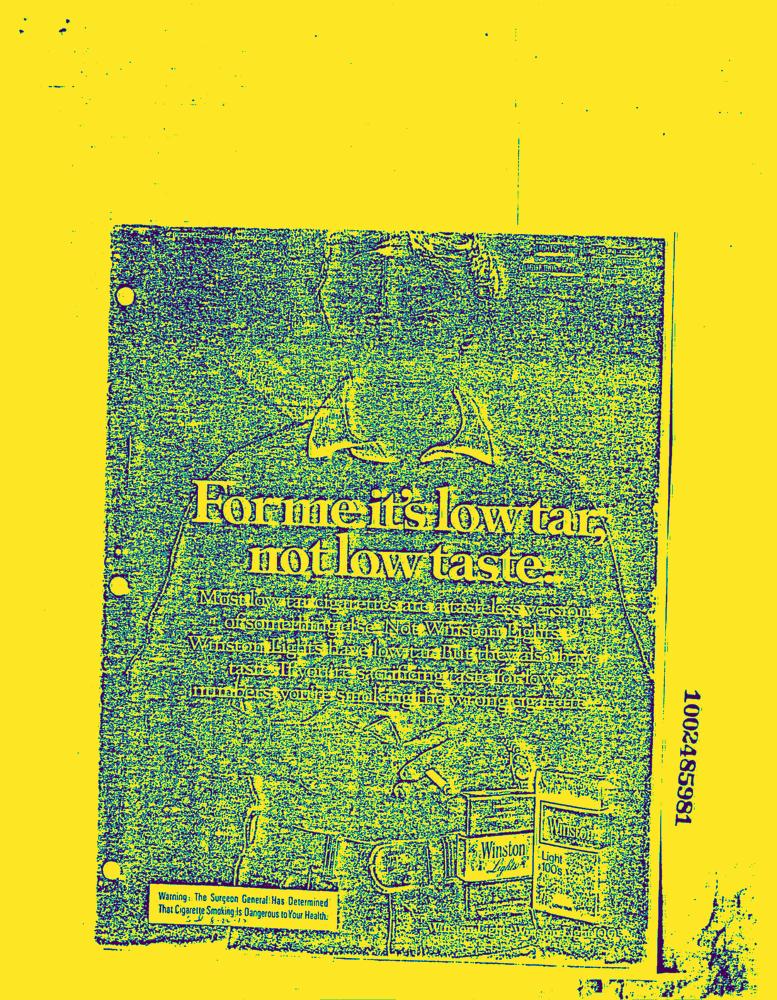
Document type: AD